Question: What could the diagnosis suggest?
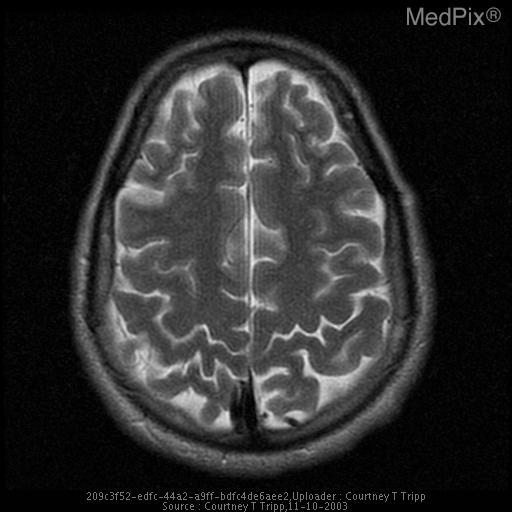
Answer: The possible diagnosis includes dural Arteriovenous fistula.